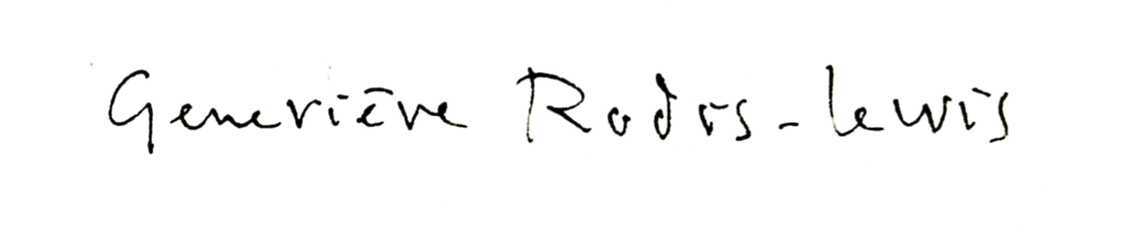
Signature of: geneviève rodis lewis